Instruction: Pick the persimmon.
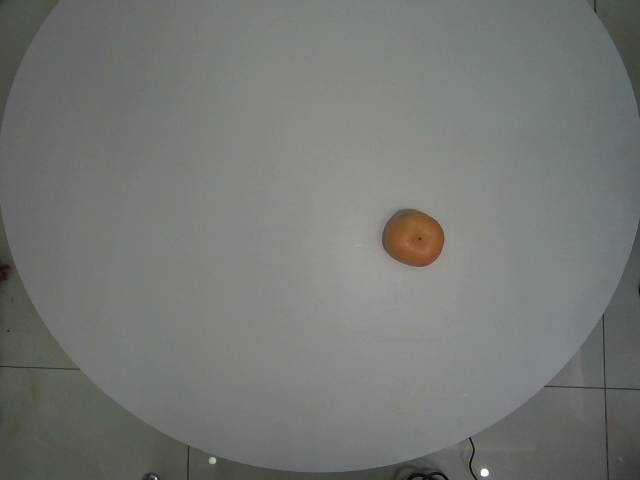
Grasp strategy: vertical